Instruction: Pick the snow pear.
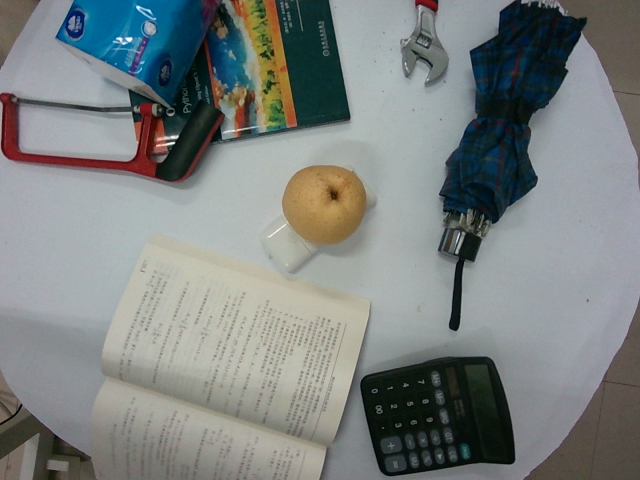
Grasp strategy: vertical